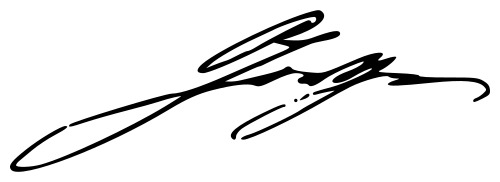
Signature of: johann wolfgang von goethe